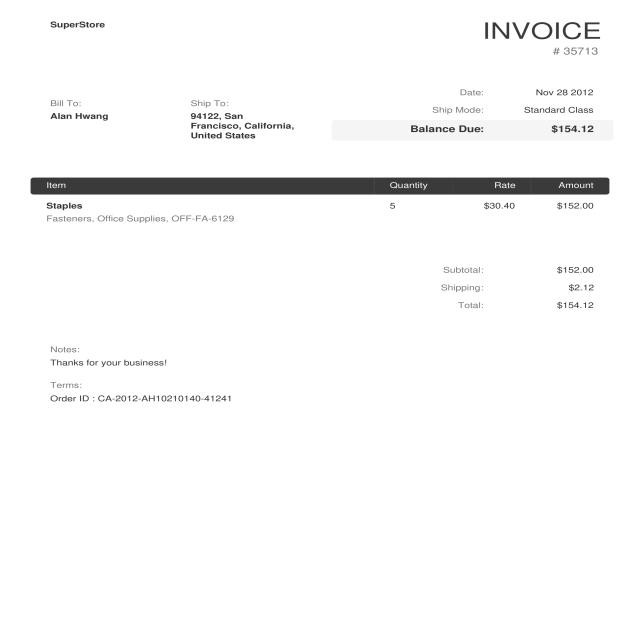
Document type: Invoice